Question: Which state is mentioned in the document?
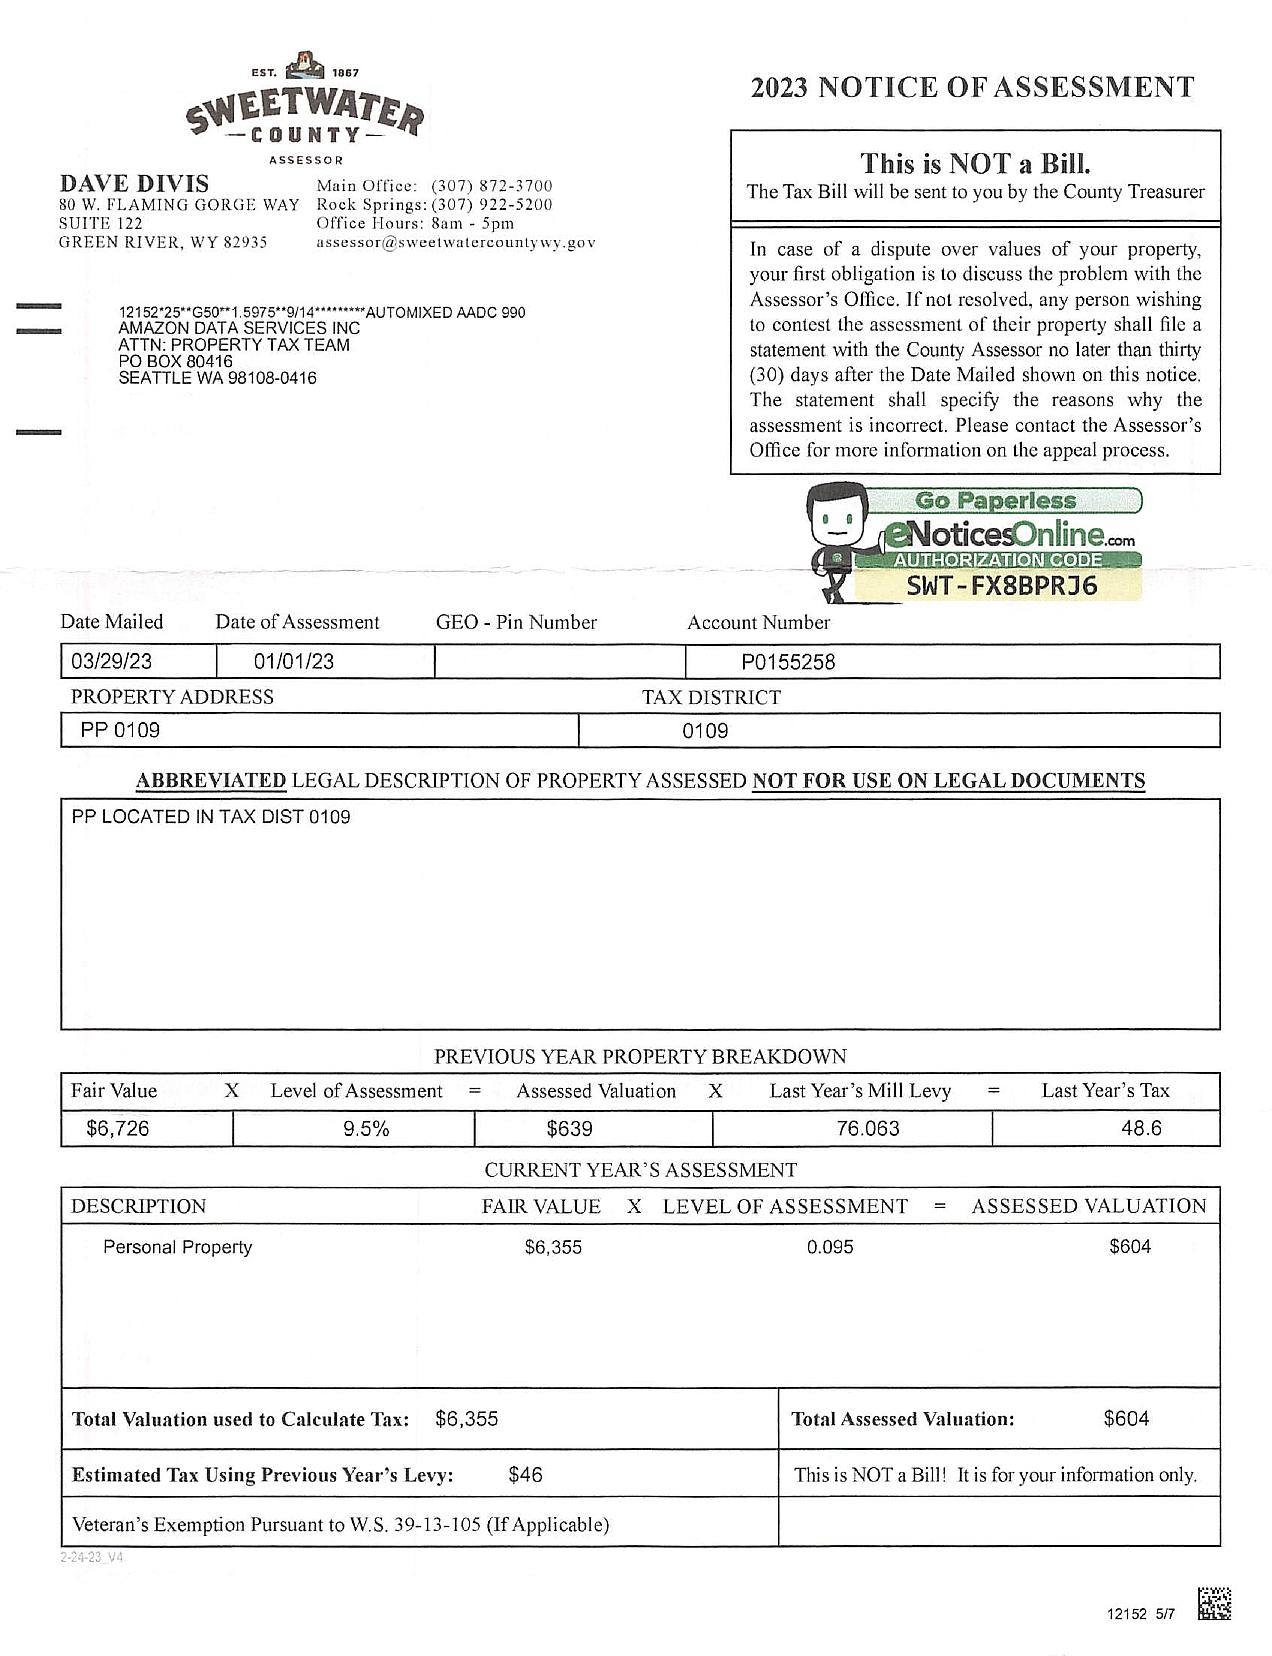
Answer: "WY"